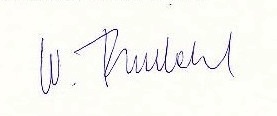
Signature of: werner fasslabend